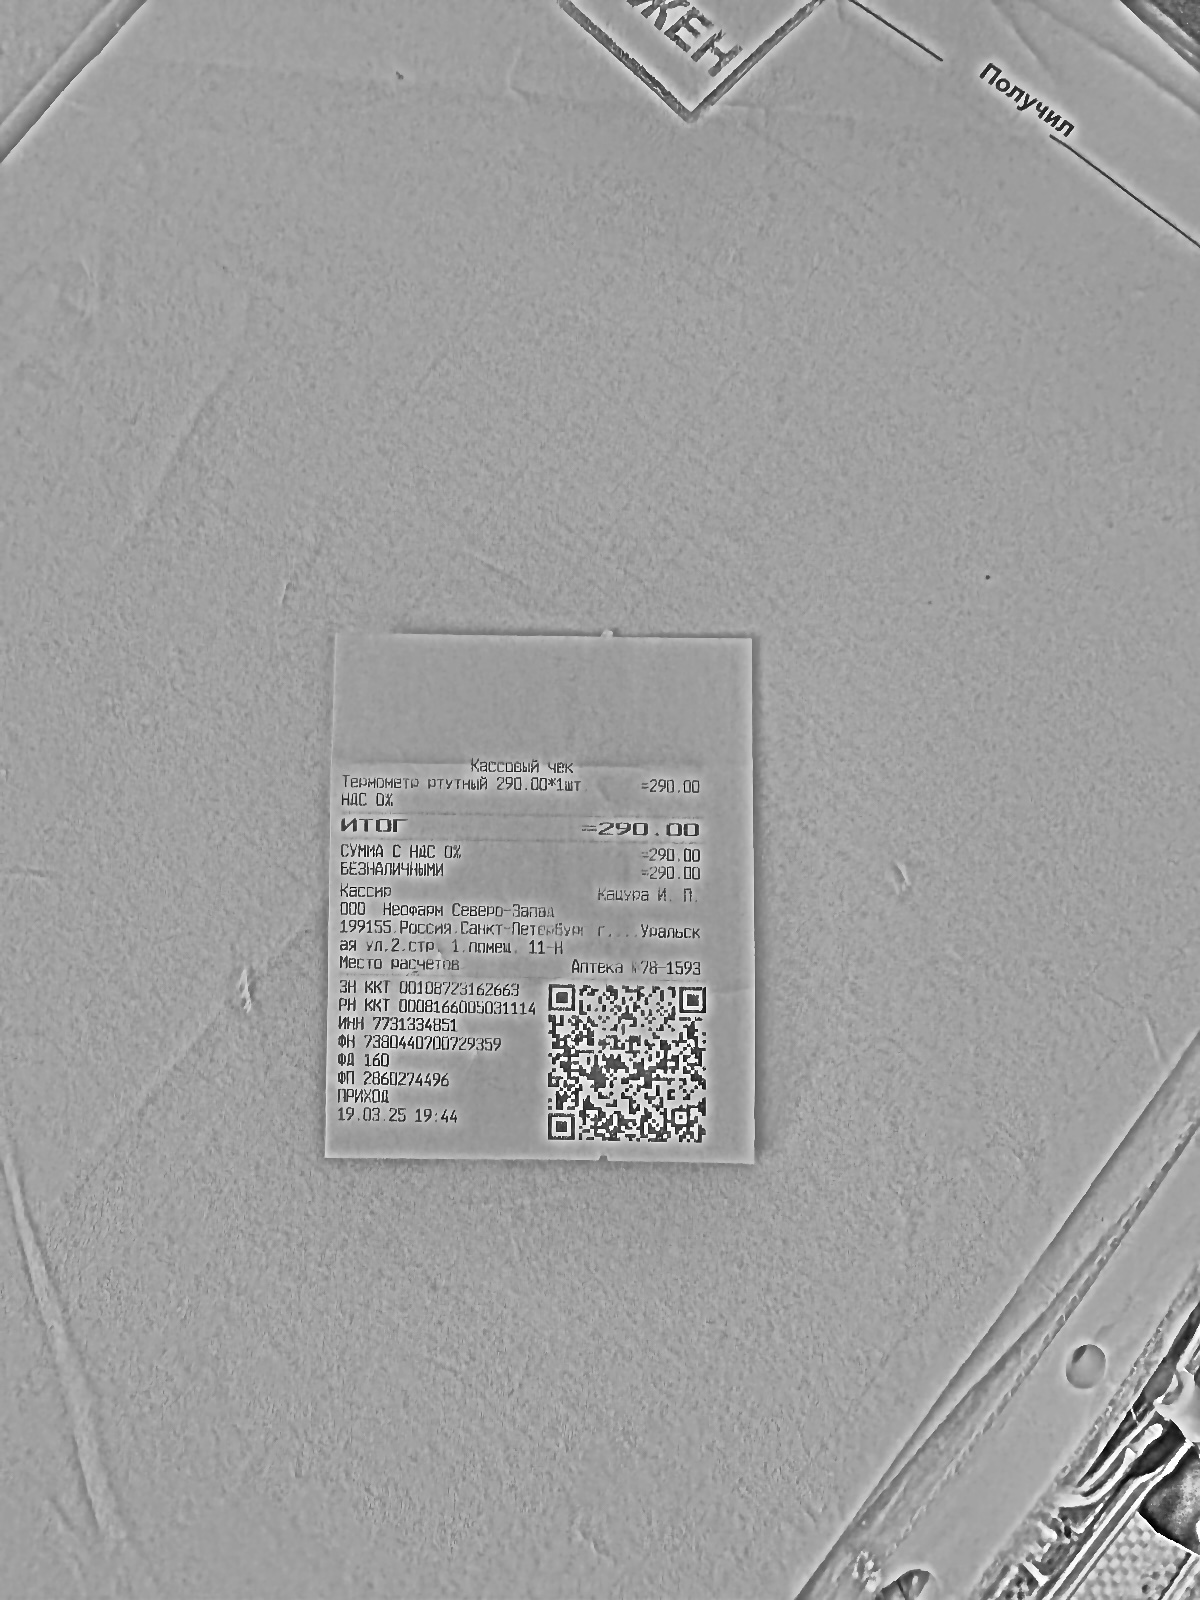
Продавец: 000 Нефтедан Севор-Запад
ИНН: 7731343851
Дата: 19.03.25
Товары: Термометр крутящий
Количество: 1.000
Цена: 290.00
Сумма: 290.00
Итого: 290.00